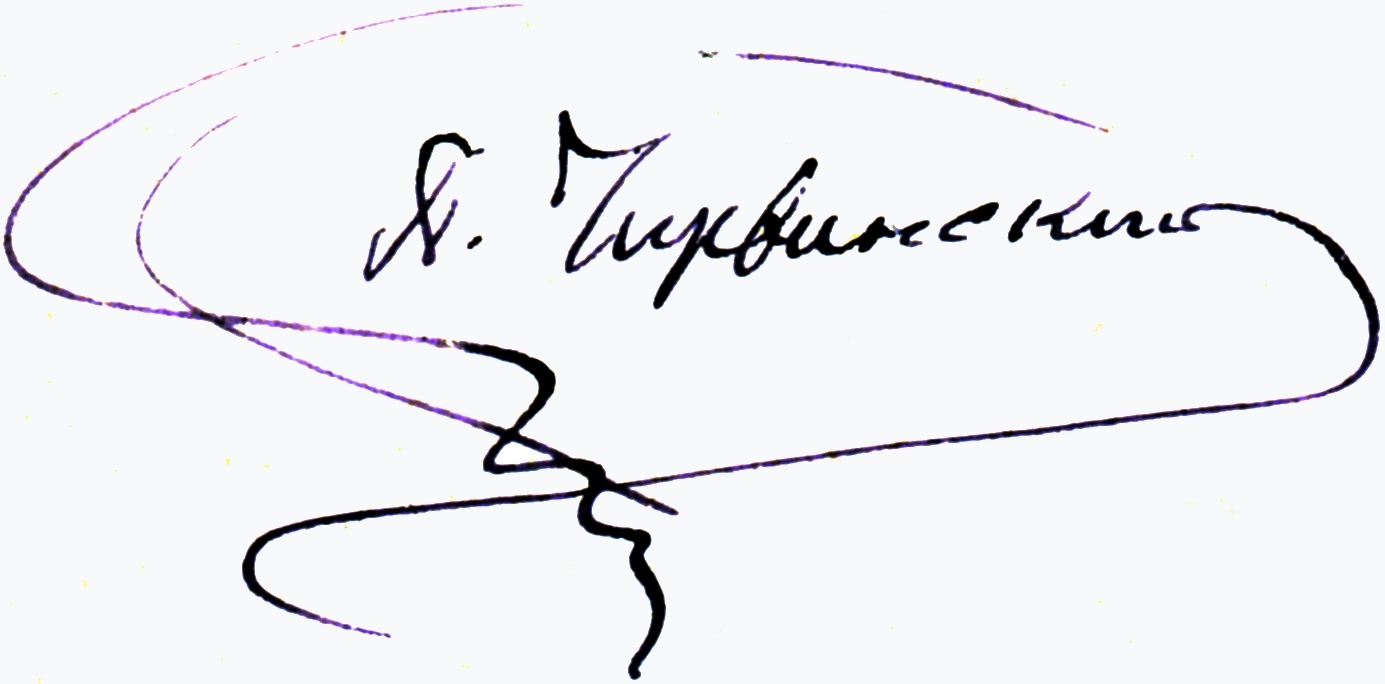
Signature of: pyotr nikolaevich chirvinsky